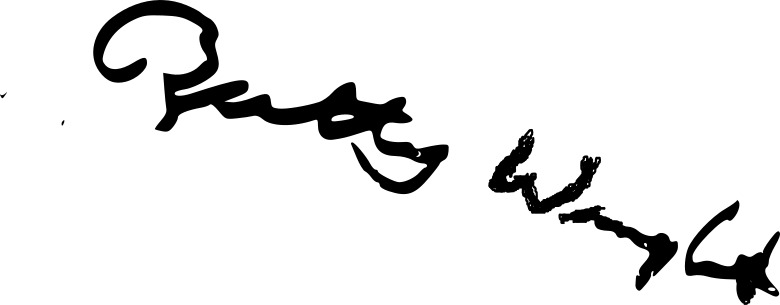
Signature of: betty wright